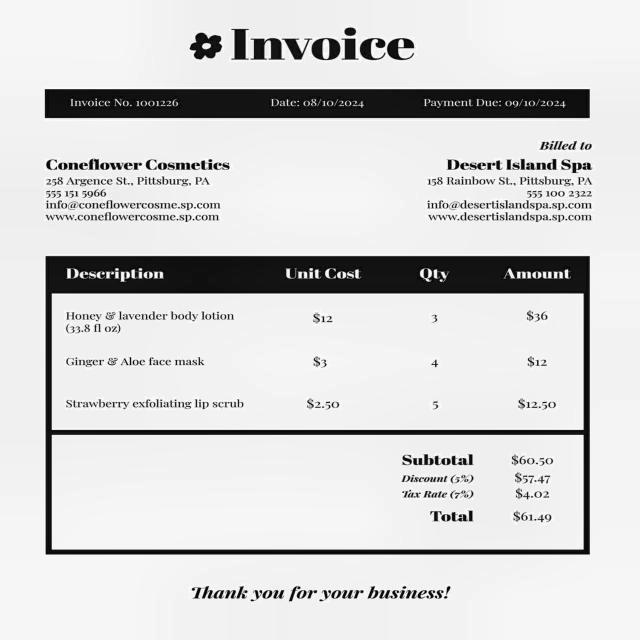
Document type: Invoice